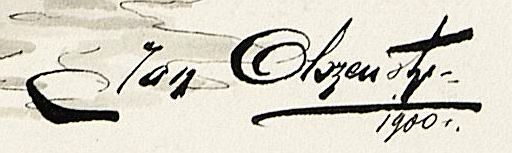
Signature of: jan gwalbert olszewski